Question: How is the history relevant to the case?
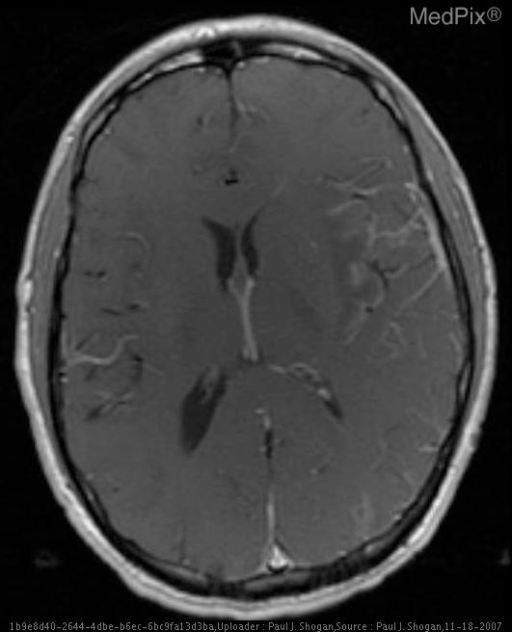
Answer: The patient's history of 21 yo male presenting with fever, new onset of aphasia, and one episode of loss of consciousness. is key in understanding the case.